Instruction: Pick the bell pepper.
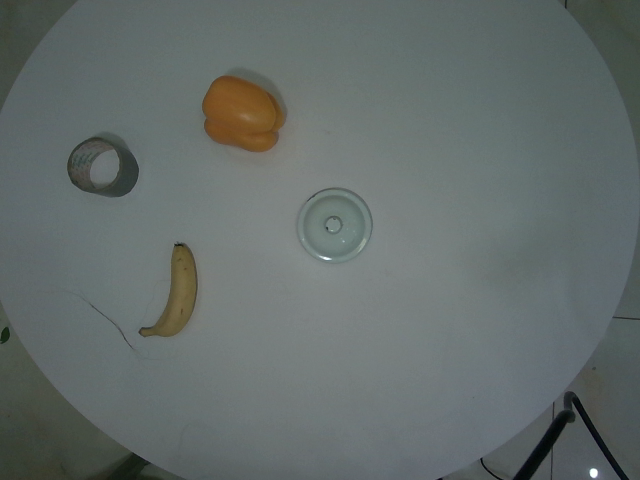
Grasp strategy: vertical